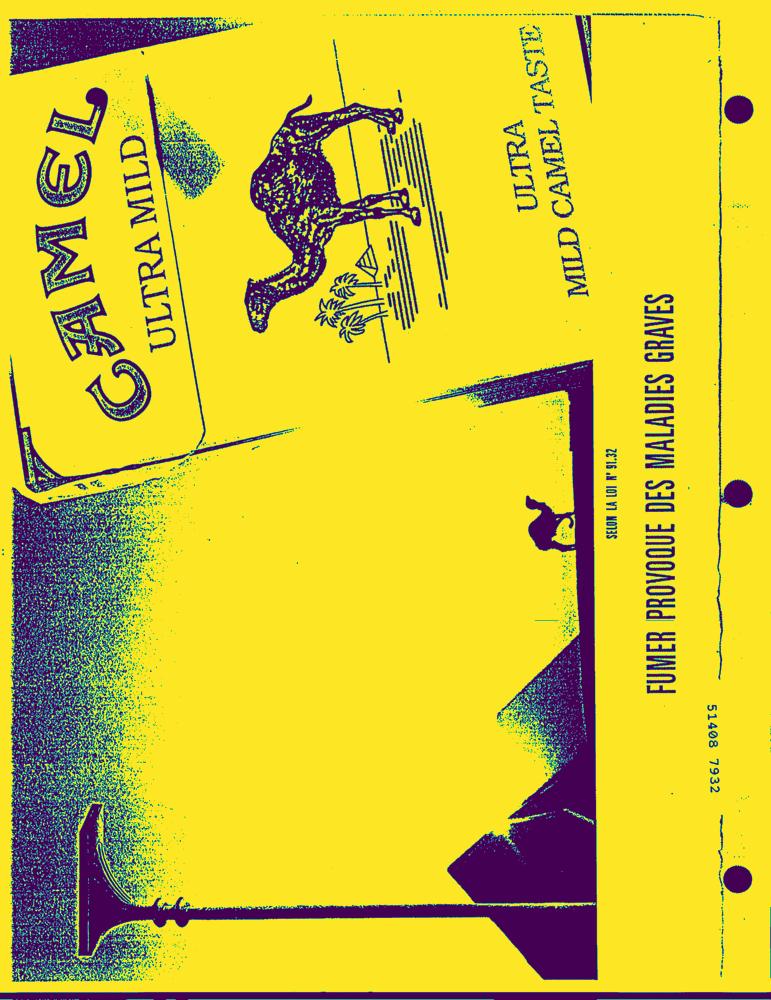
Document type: AD